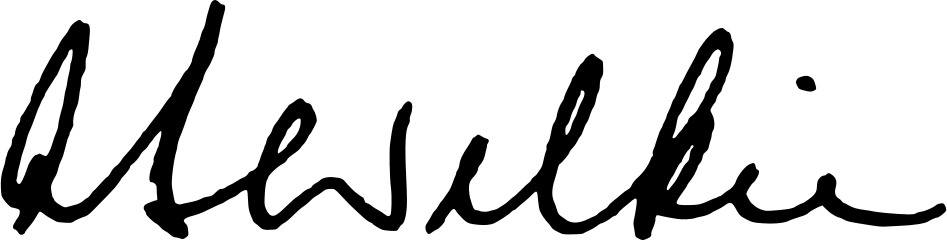
Signature of: andrew wilkie